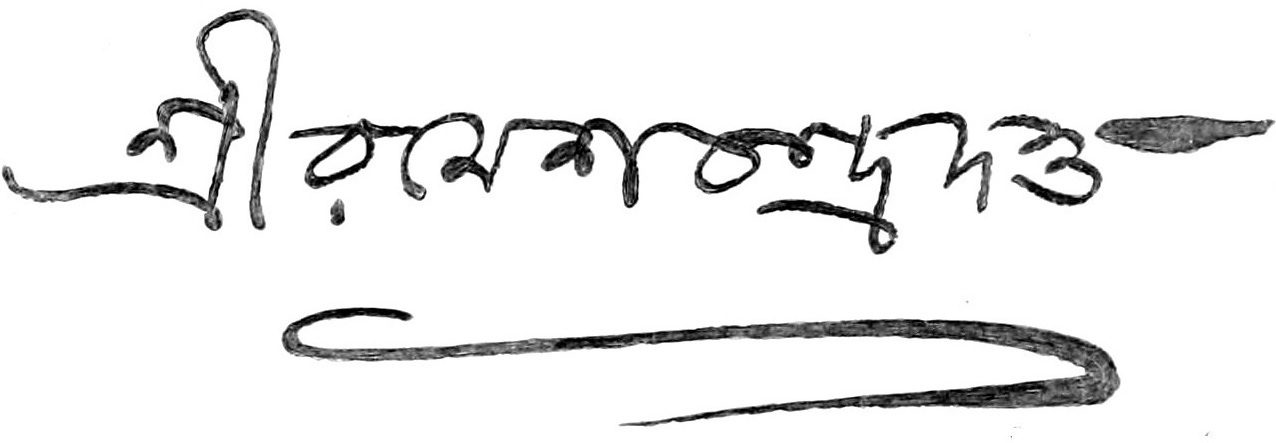
Signature of: romesh chunder dutt